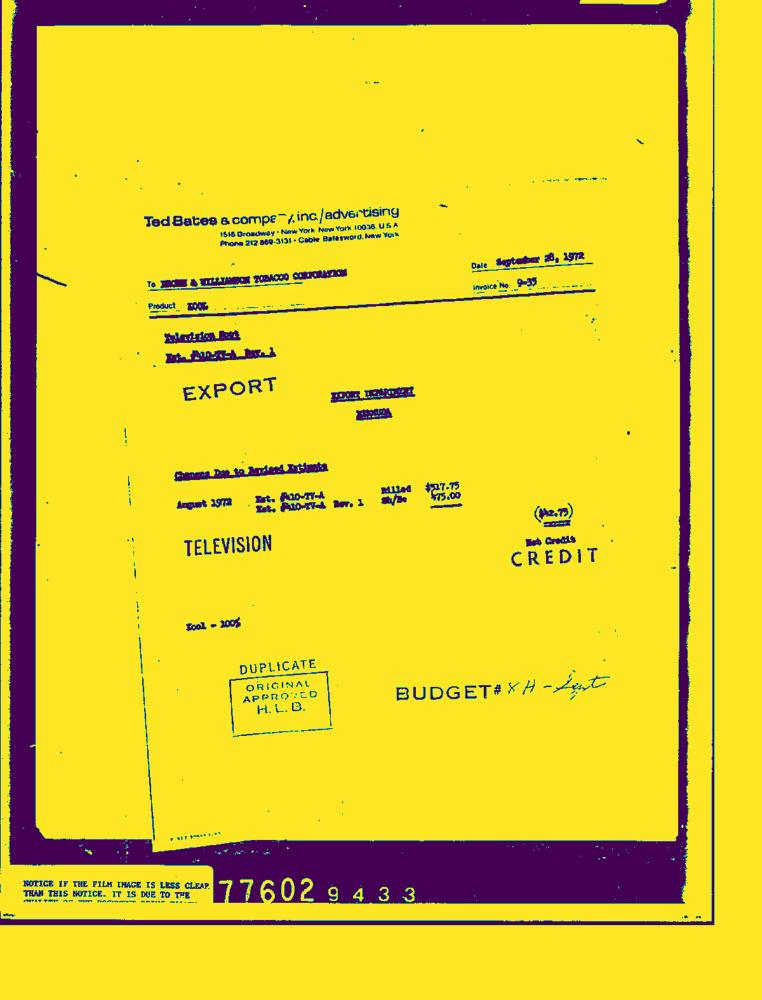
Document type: Invoice-Doc